Question: What is the filing due date as per the document?
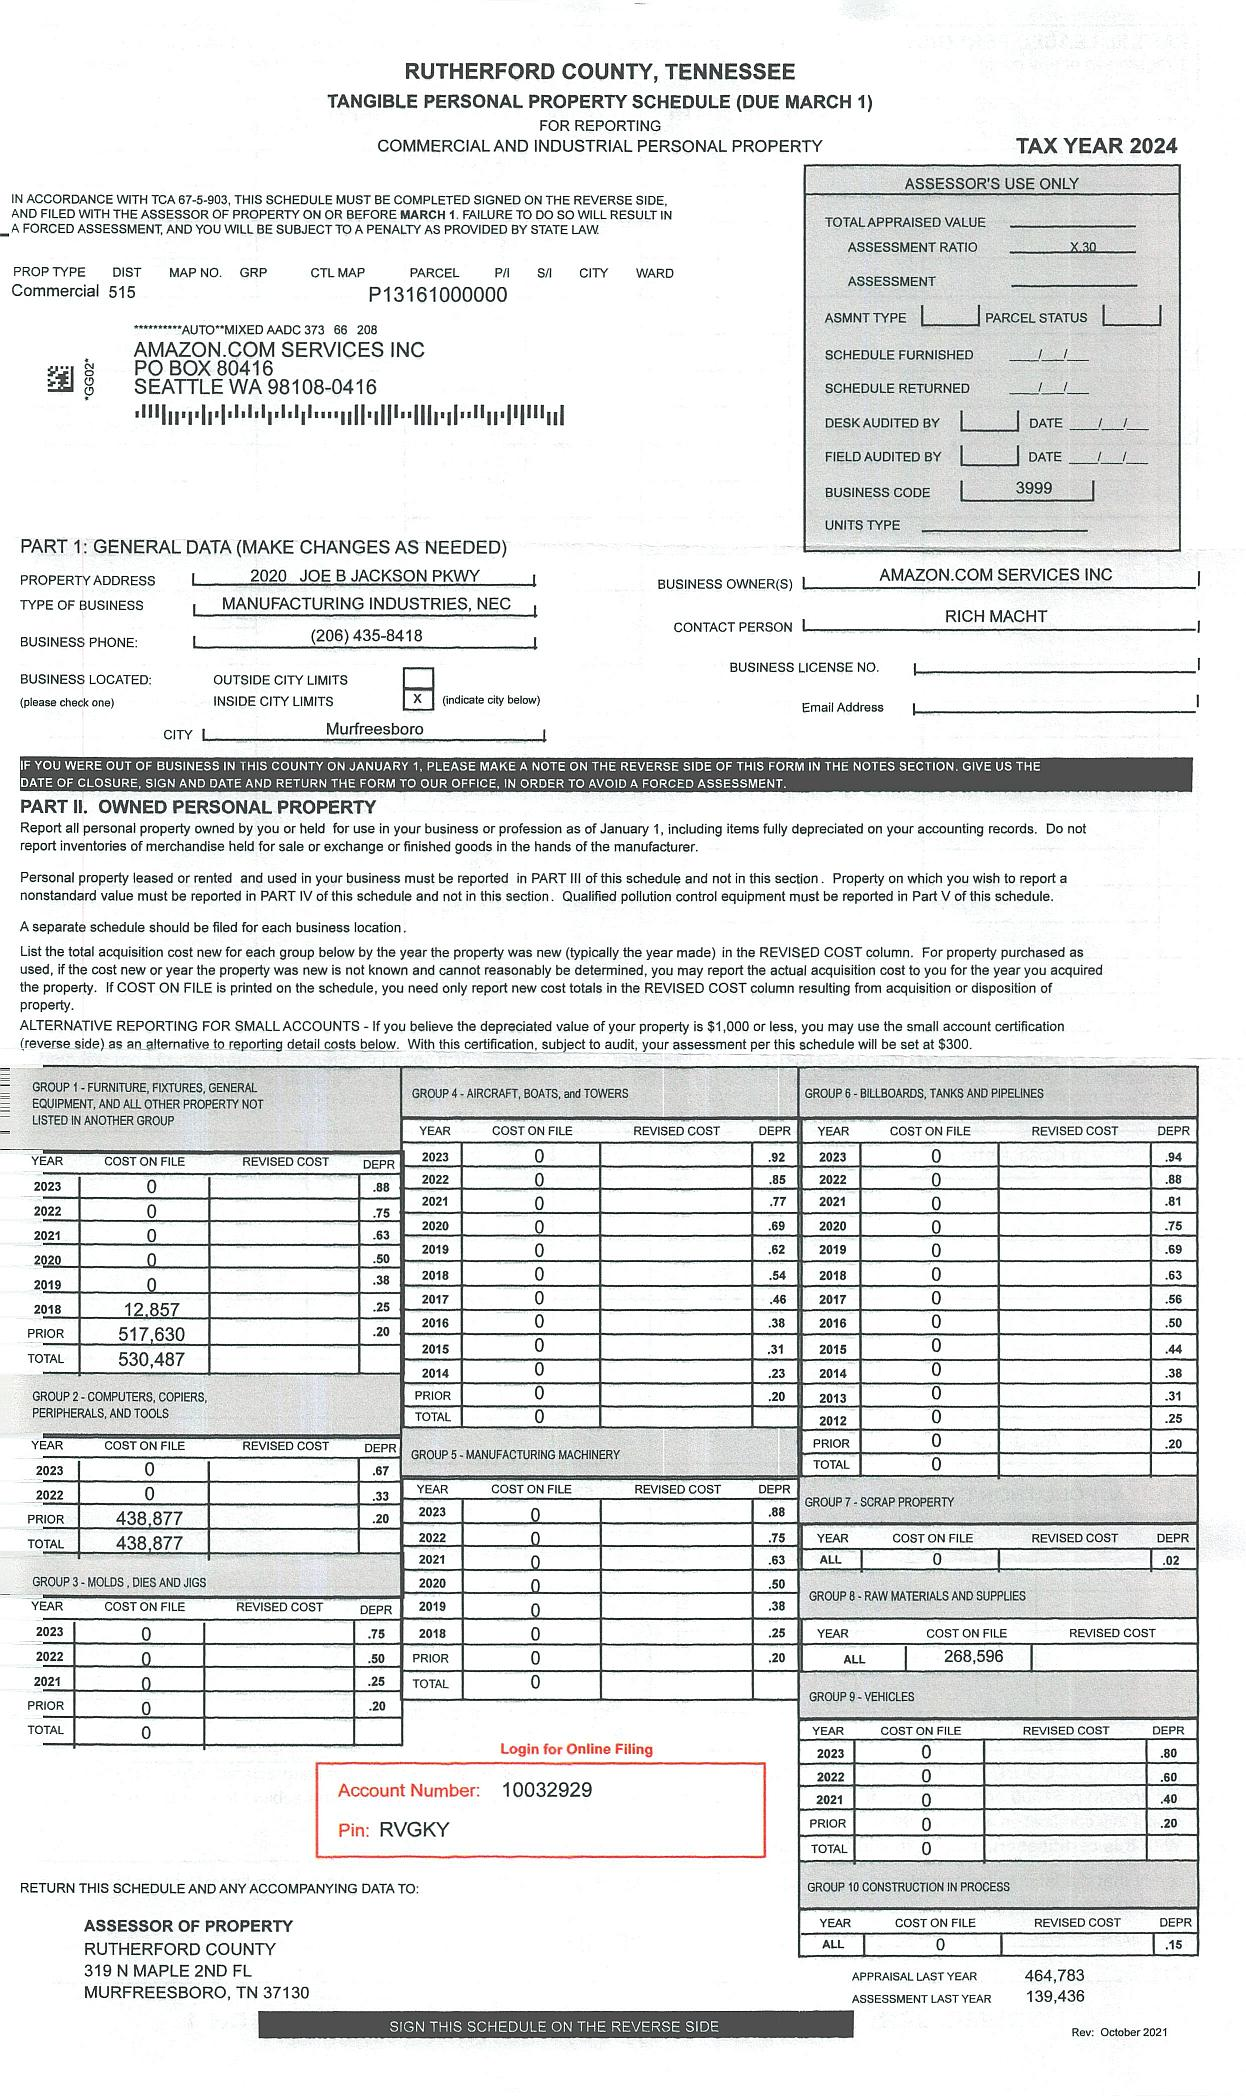
Answer: "1-Mar"